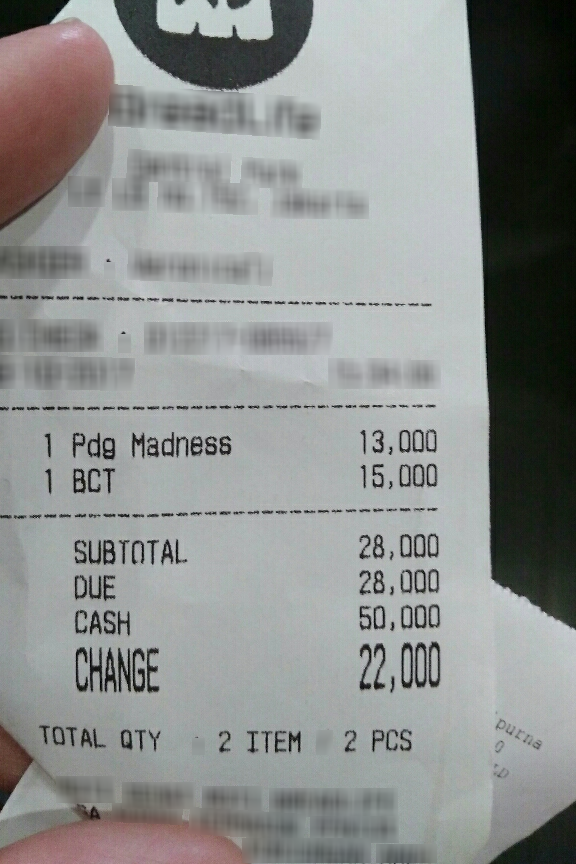
Number of items: 2
Subtotal: 28,000
Total: 28,000
OCR text regions:
text: 1
text: Pdg
text: Madness
text: 13,000
text: 1
text: BCT
text: 15,000
text: SUBTOTAL
text: 28,000
text: DUE
text: 28,000
text: CASH
text: 50,000
text: CHANGE
text: 22,000
text: TOTAL
text: QTY
text: 2
text: PCS
text: 2
text: ITEM